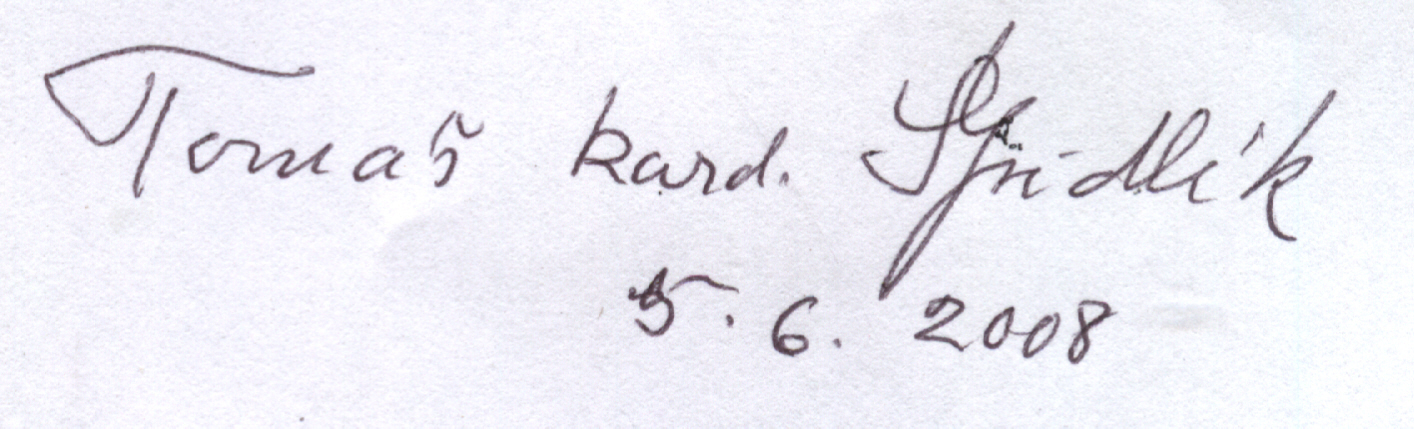
Signature of: tomáš špidlík